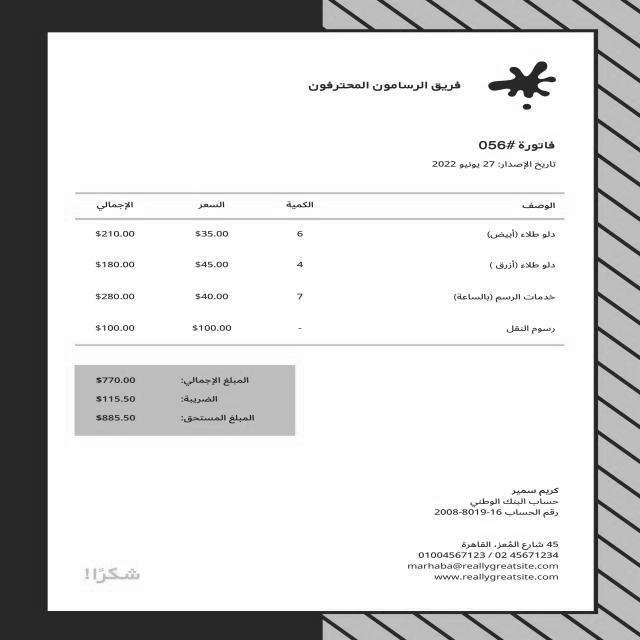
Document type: Invoice